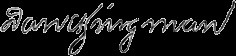
Signature of: dan christie kingman